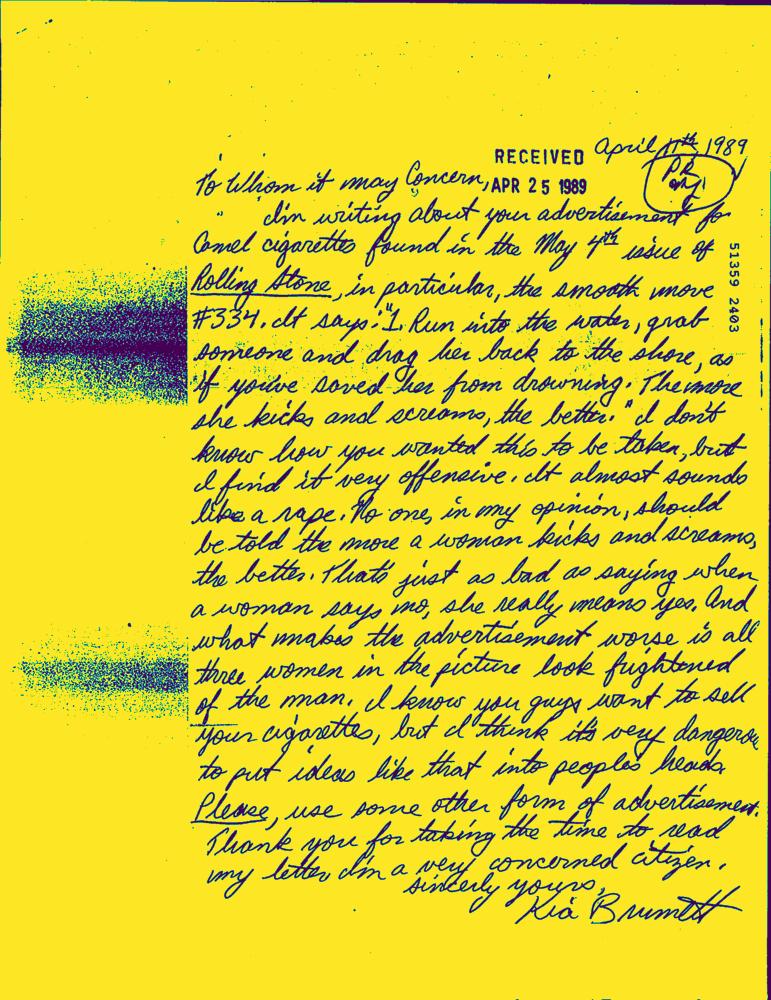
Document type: Hand-Written